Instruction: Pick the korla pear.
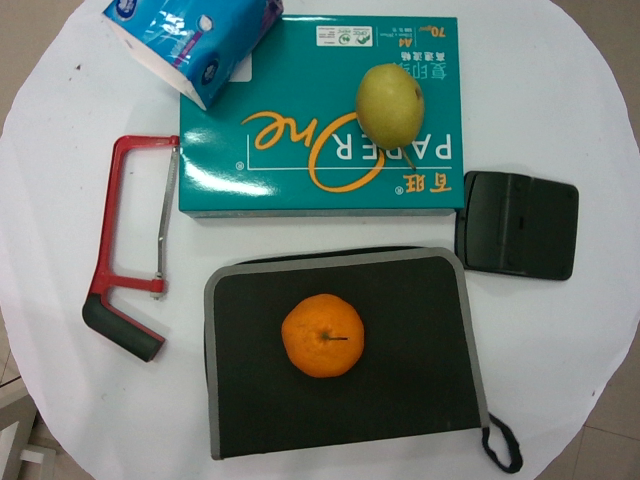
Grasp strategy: vertical